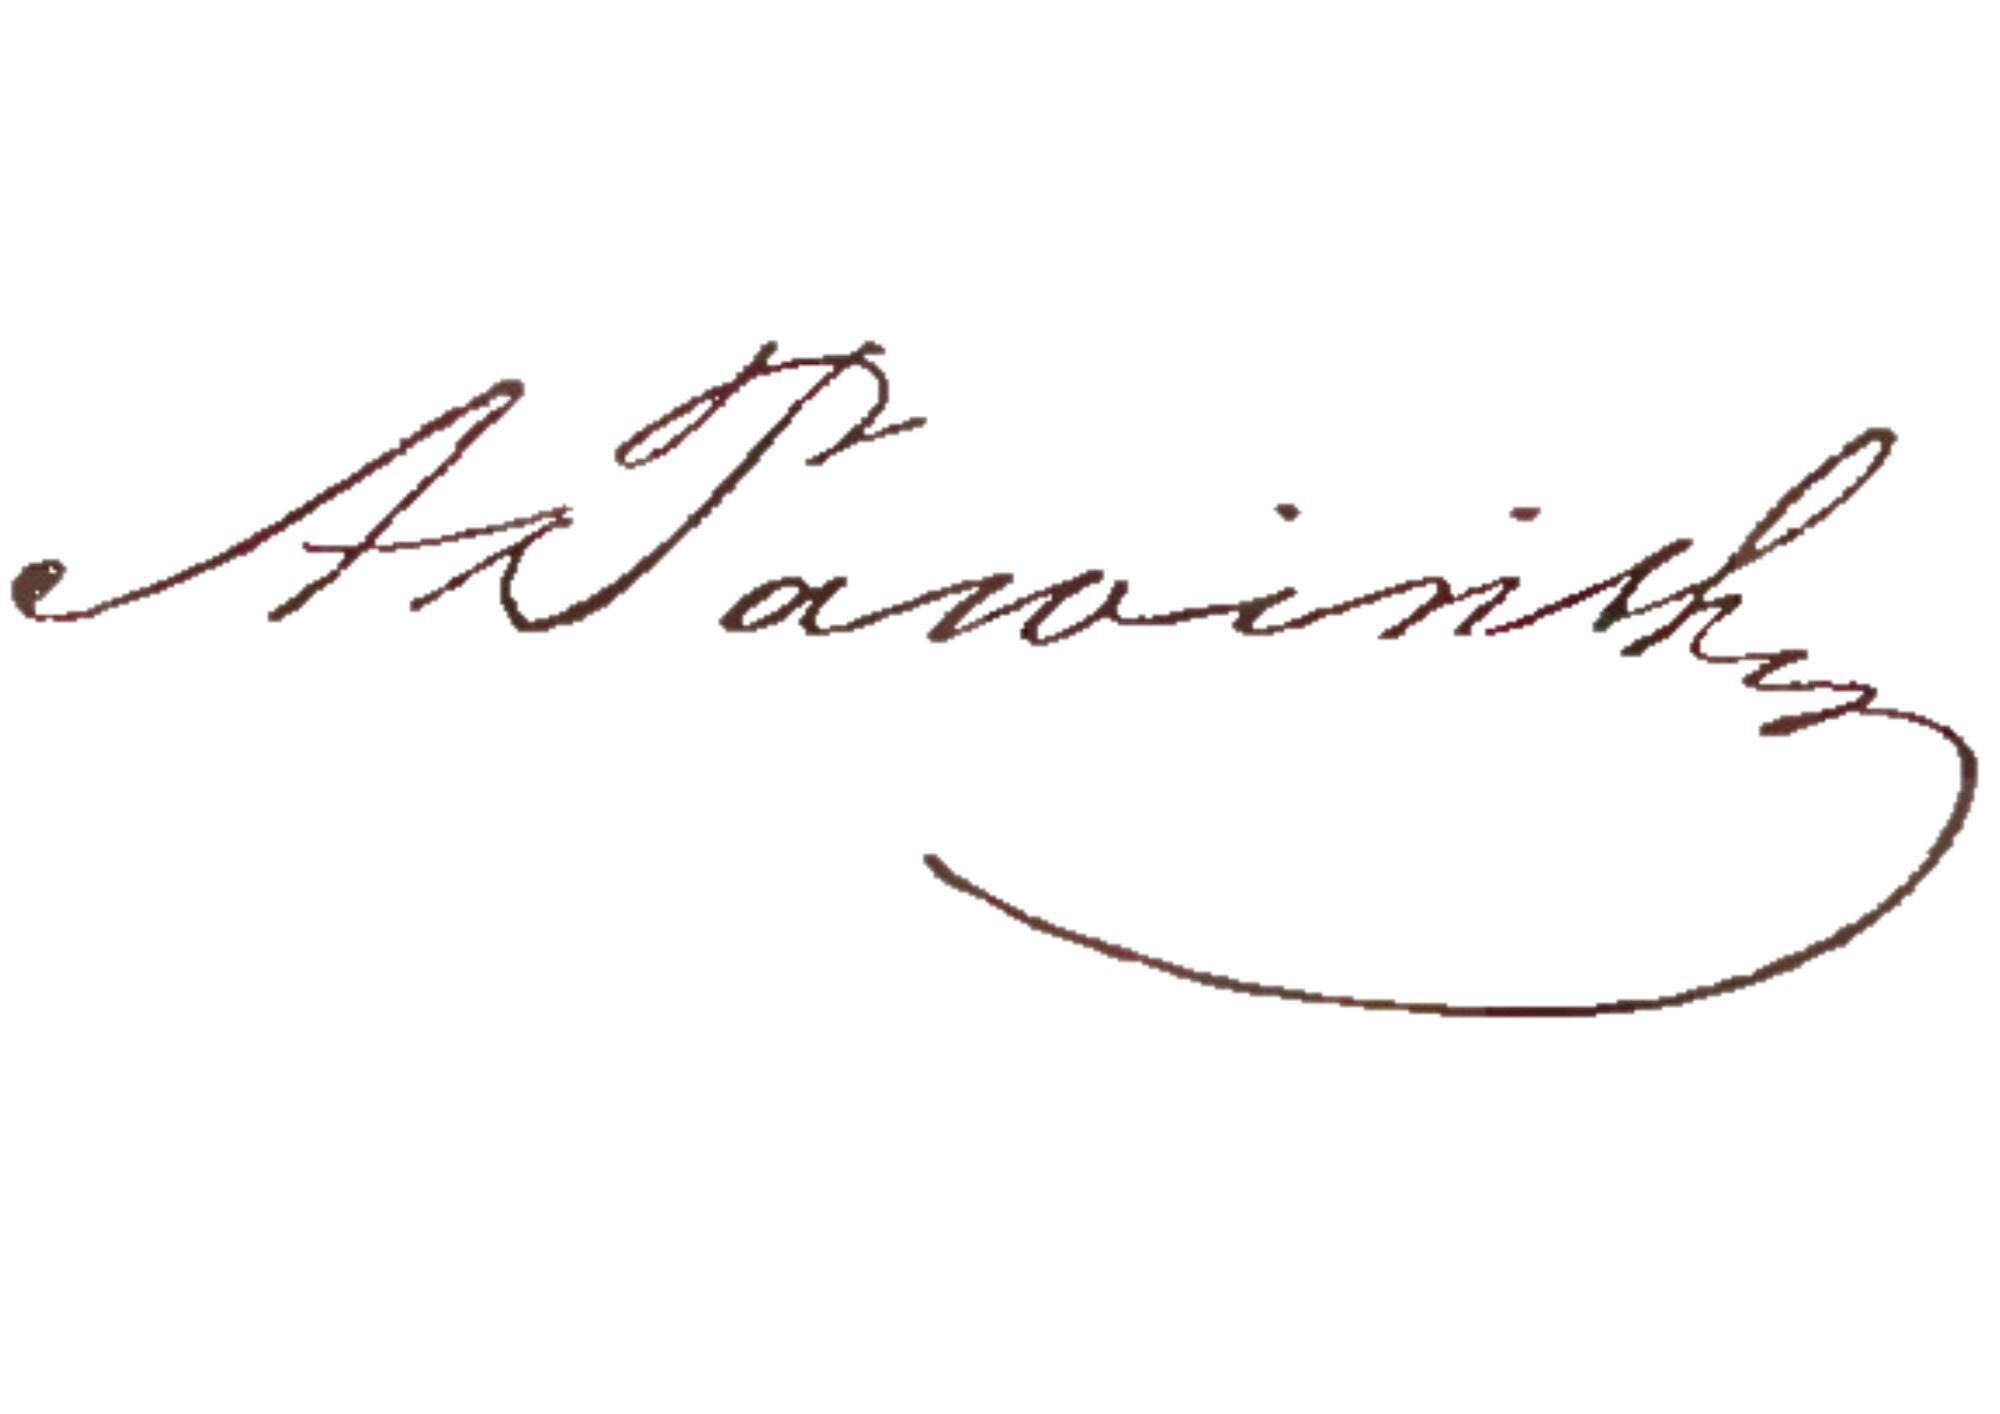
Signature of: adolf pawiński